Question: What is the address or location of the property listed in the document?
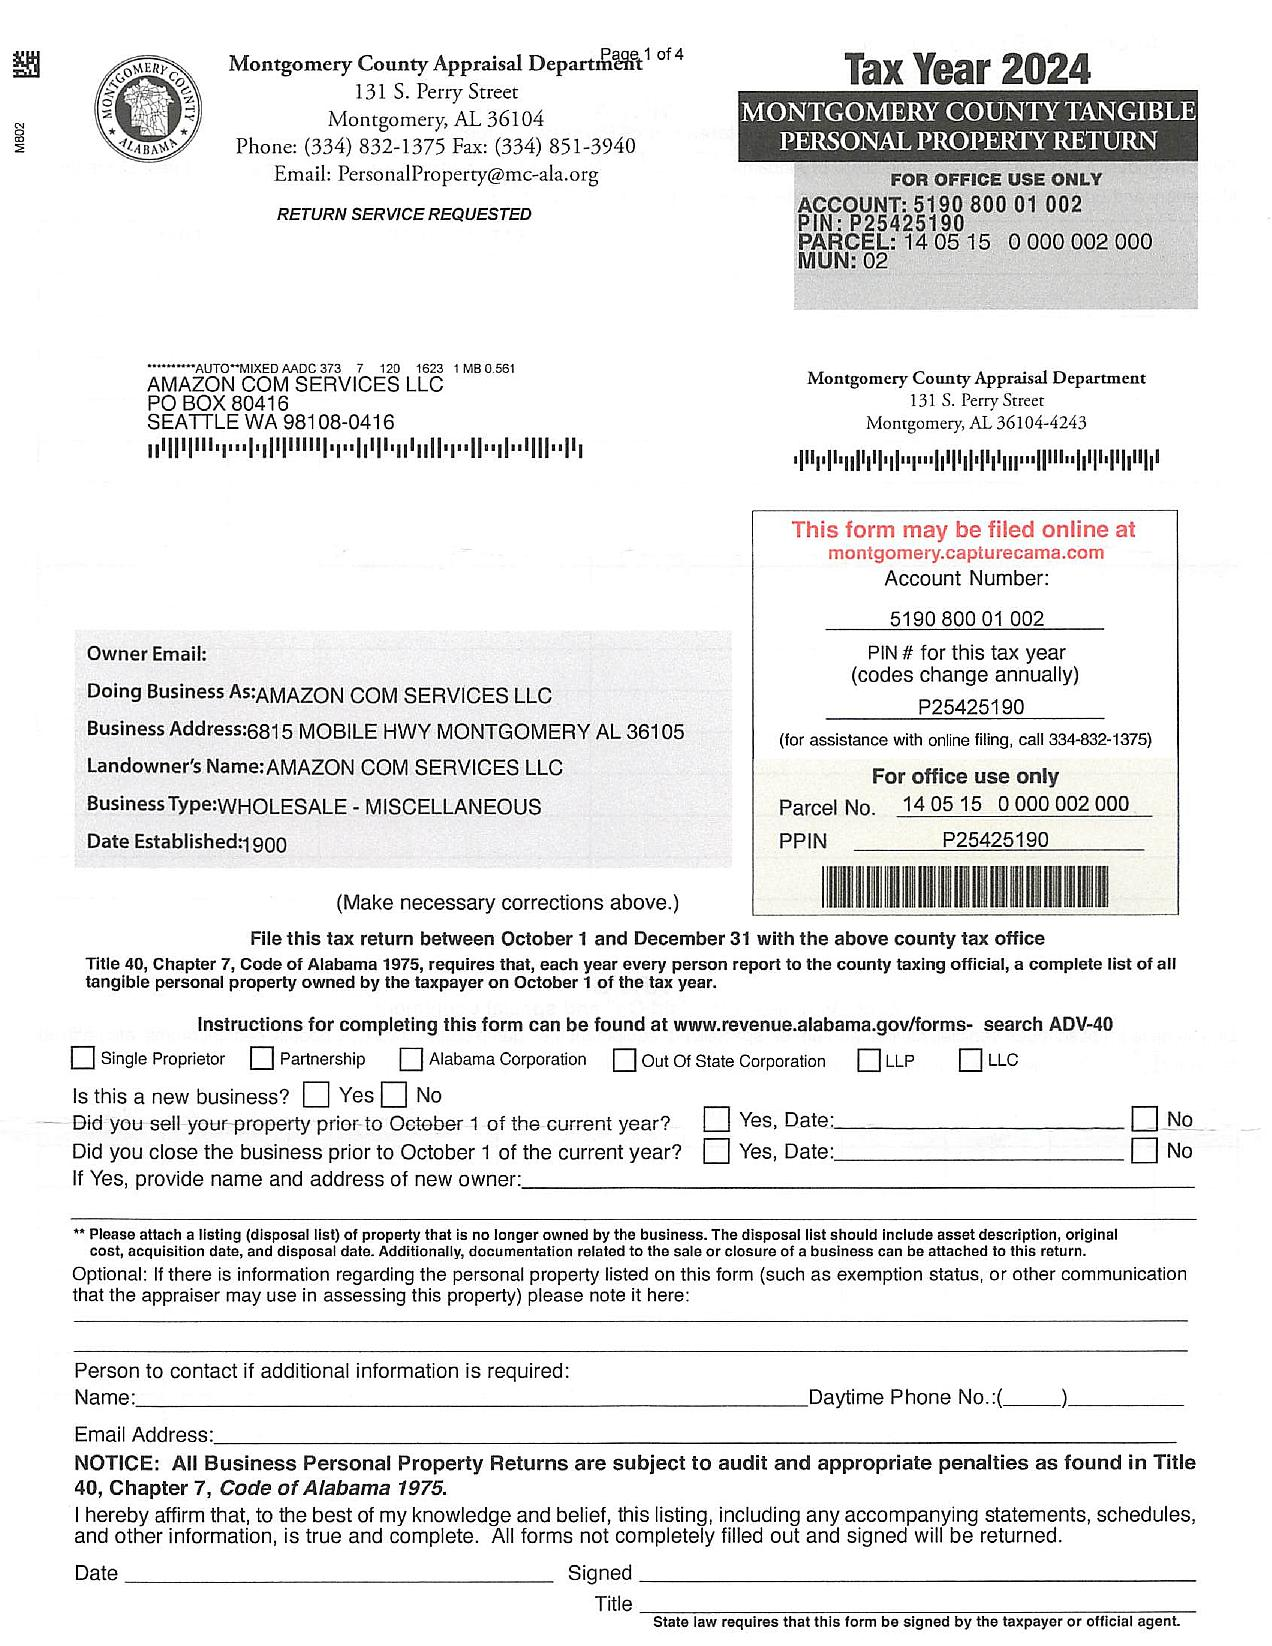
Answer: "6815 MOBILE HWY MONTGOMERY AL 36105"